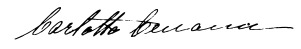
Signature of: carlotta cenami